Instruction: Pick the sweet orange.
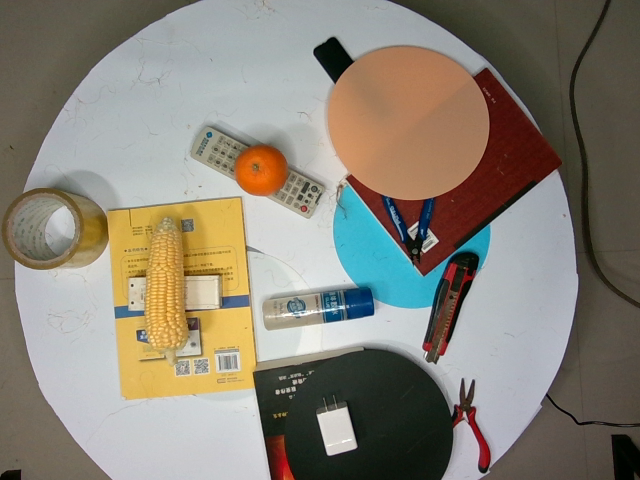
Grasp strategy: vertical